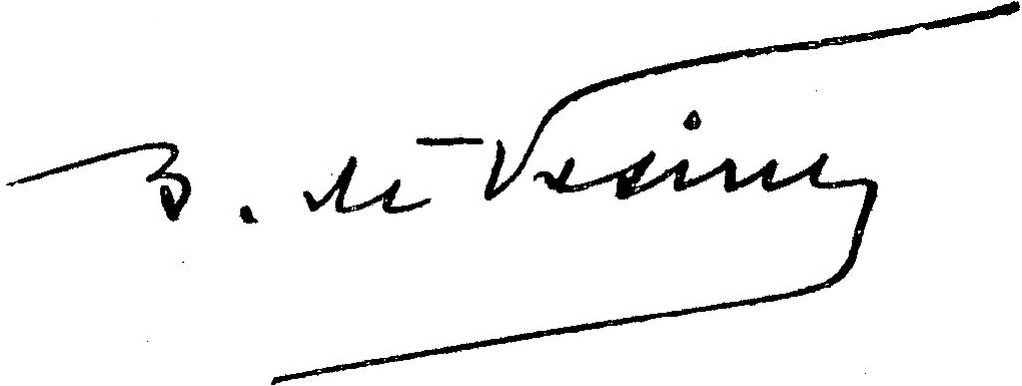
Signature of: bernard de vesins